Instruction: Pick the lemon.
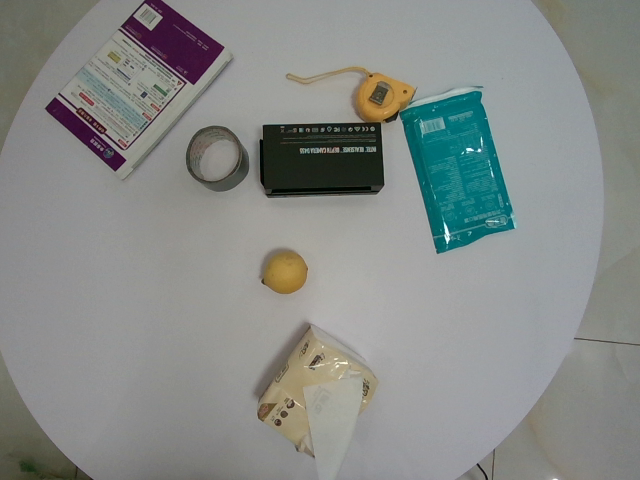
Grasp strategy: vertical